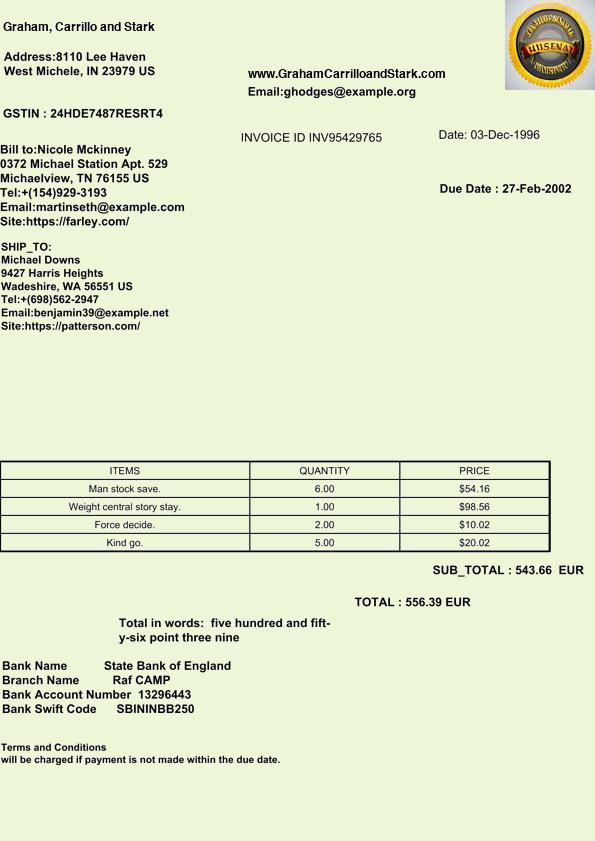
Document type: Invoice